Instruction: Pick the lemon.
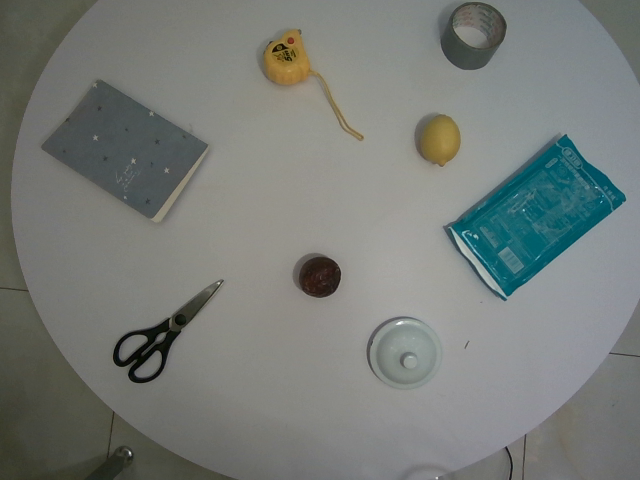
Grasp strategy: vertical